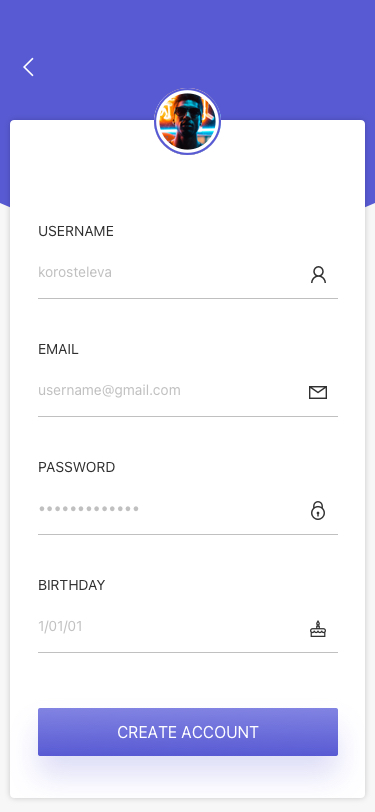
Text in this UI design:
CREATE ACCOUNT
1/01/01
BIRTHDAY
•••••••••••••
PASSWORD
username@gmail.com
EMAIL
korosteleva
USERNAME